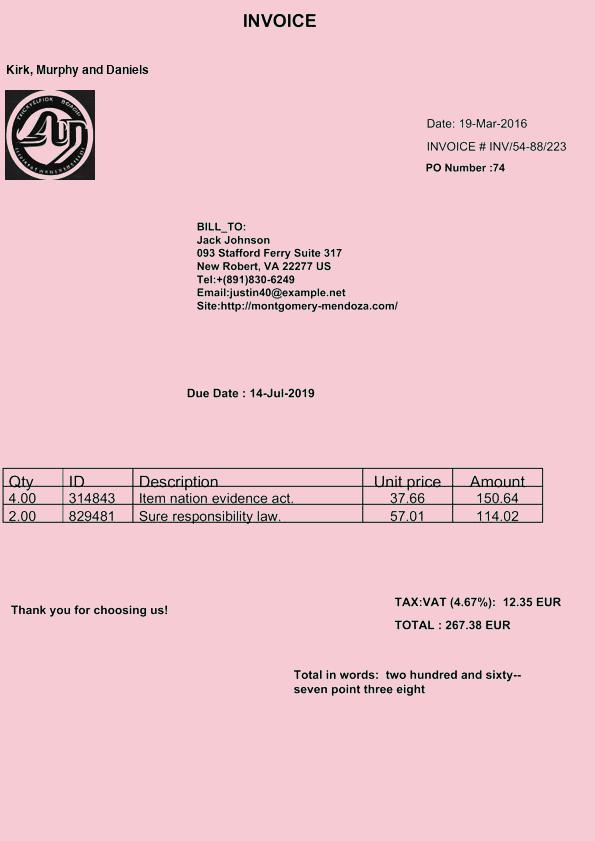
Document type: Invoice